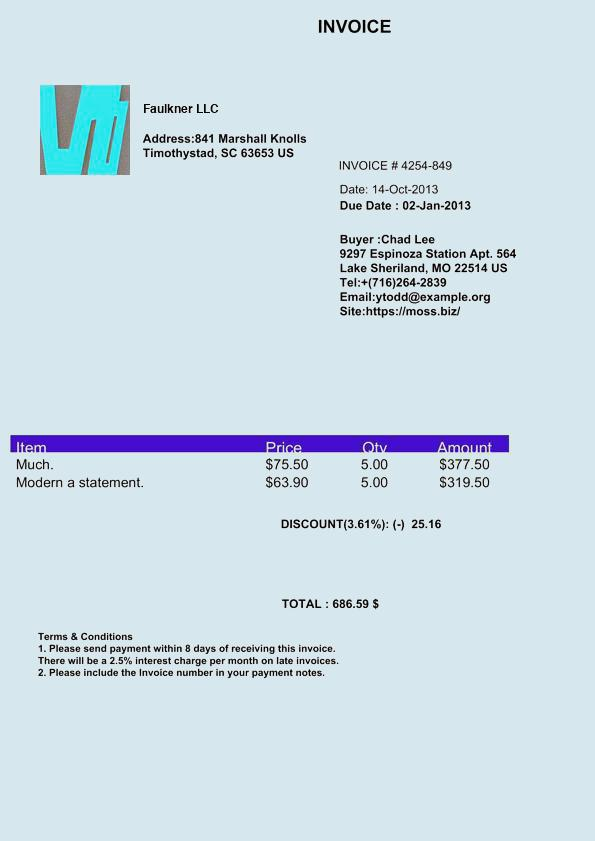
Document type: Invoice